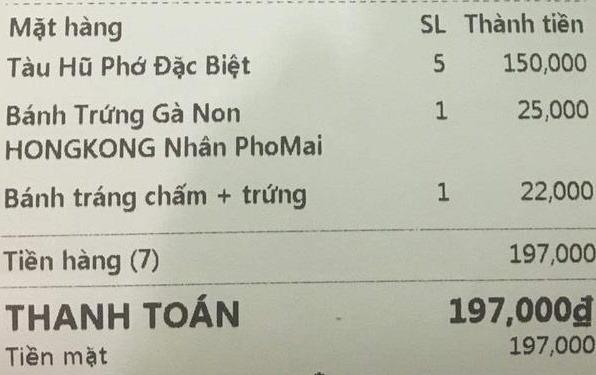
<table>
<tr>
<th>Mặt hàng</th>
<th>SL</th>
<th>Thành tiền</th>
</tr>
<tr>
<td>Tàu Hũ Phở Đặc Biệt</td>
<td>5</td>
<td>150,000</td>
</tr>
<tr>
<td>Bánh Trứng Gà Non HONGKONG Nhân PhoMai</td>
<td>1</td>
<td>25,000</td>
</tr>
<tr>
<td>Bánh tráng chấm + trứng</td>
<td>1</td>
<td>22,000</td>
</tr>
</table>

Tiền hàng (7) 197,000

THANH TOÁN 197,000đ
Tiền mặt 197,000